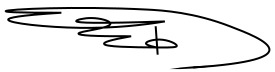
Signature of: ahmed sousa